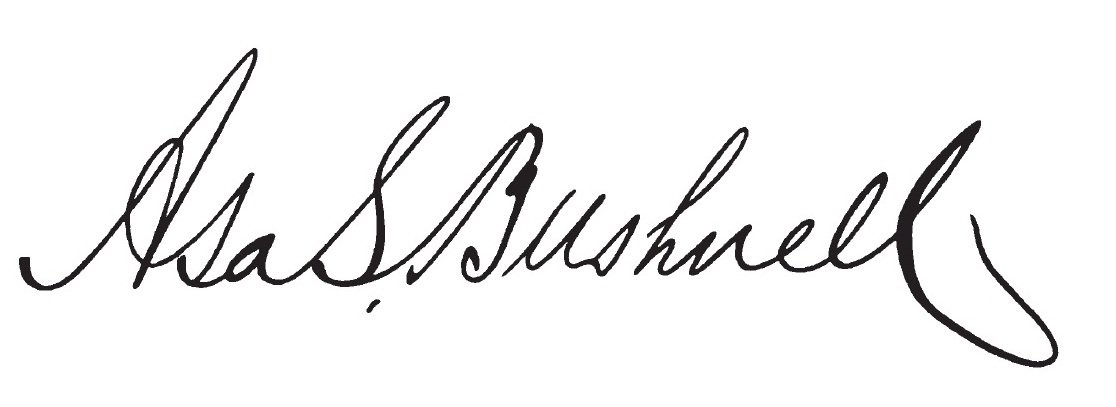
Signature of: asa s bushnell